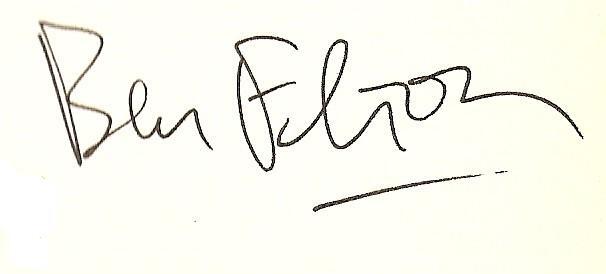
Signature of: ben elton